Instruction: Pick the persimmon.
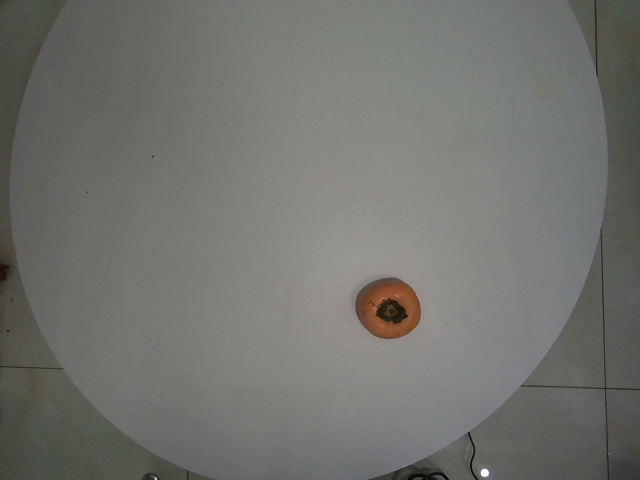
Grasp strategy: vertical